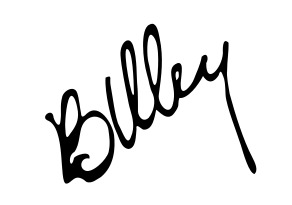
Signature of: valeri shiryaev